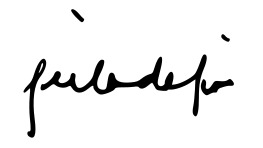
Signature of: leila de lima